Question: What type of tax is indicated in the document, personal property or real estate?
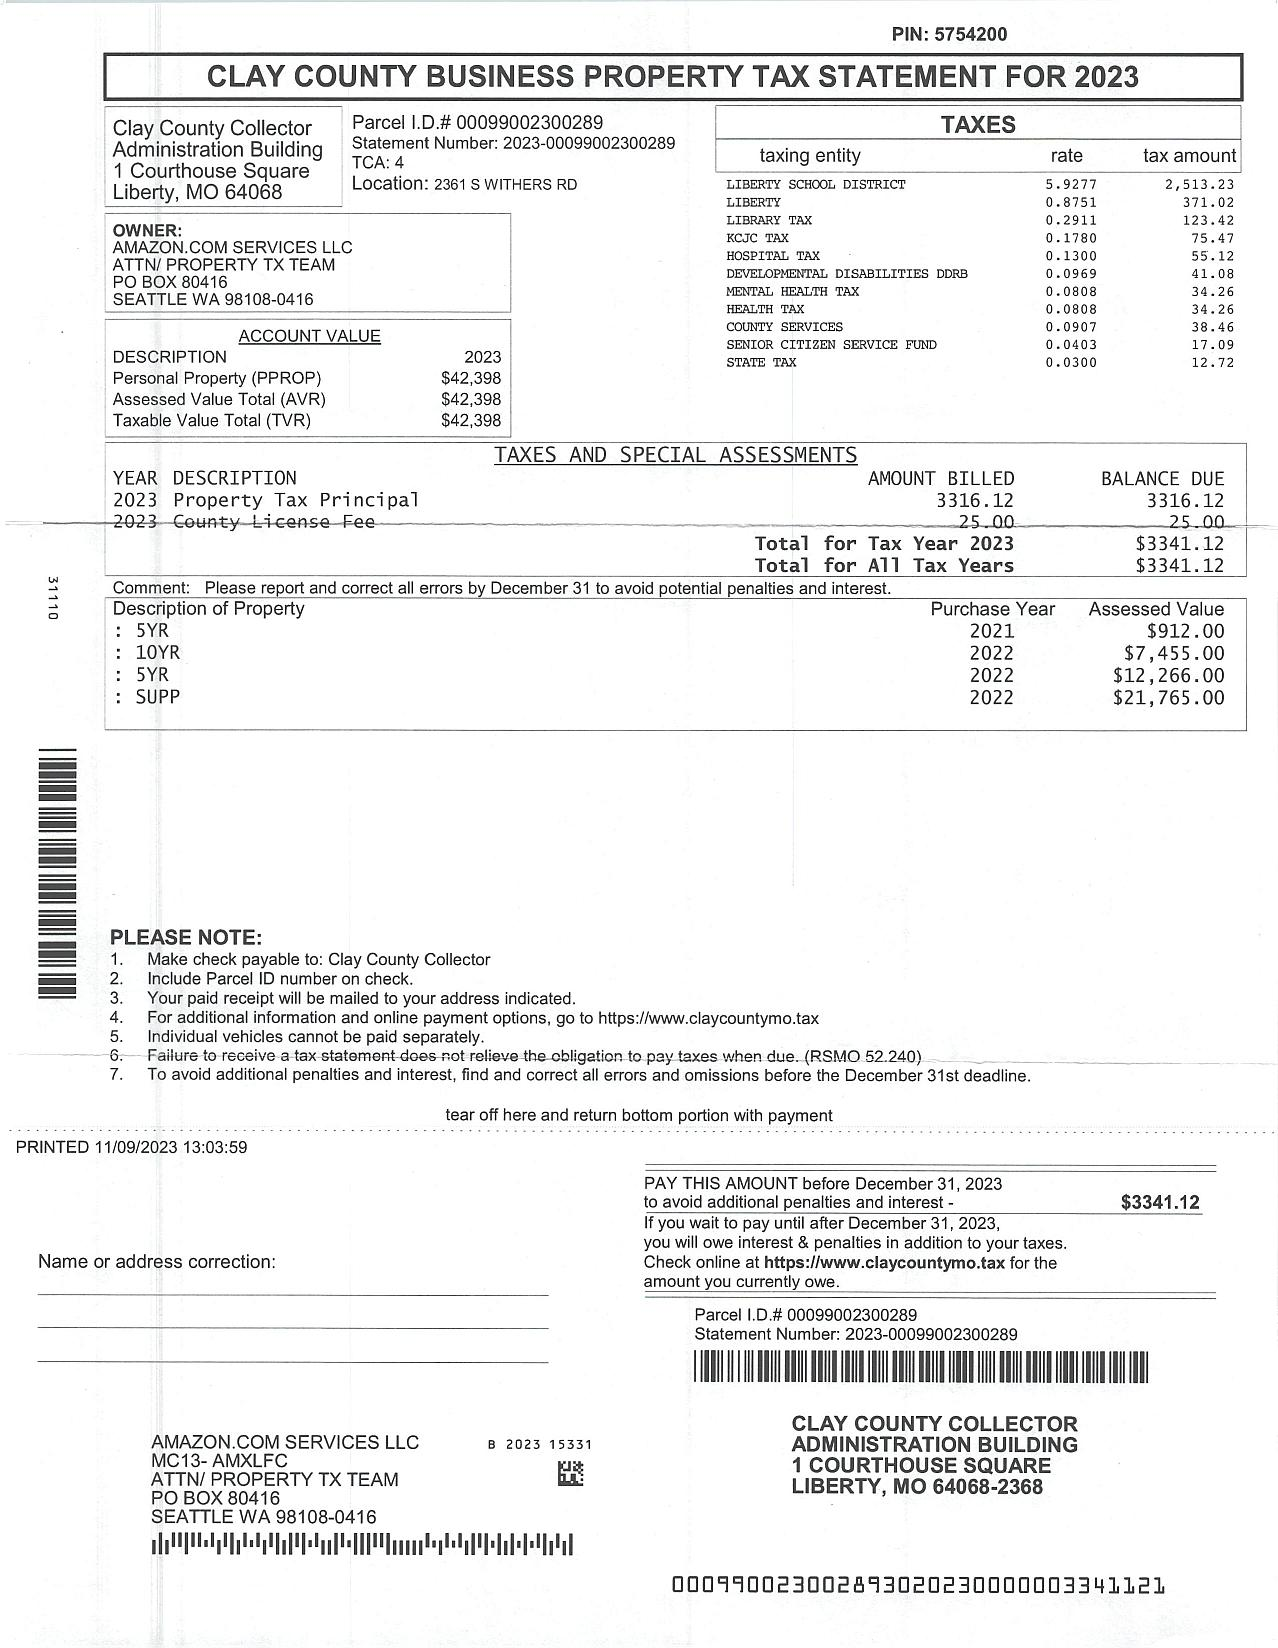
Answer: "Personal Property"